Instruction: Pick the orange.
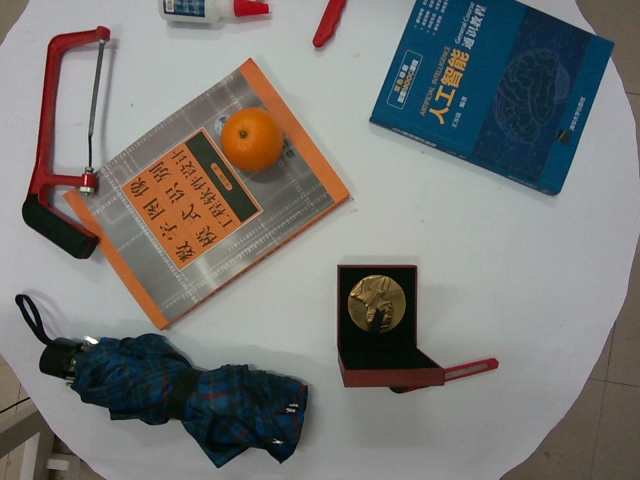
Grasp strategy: vertical